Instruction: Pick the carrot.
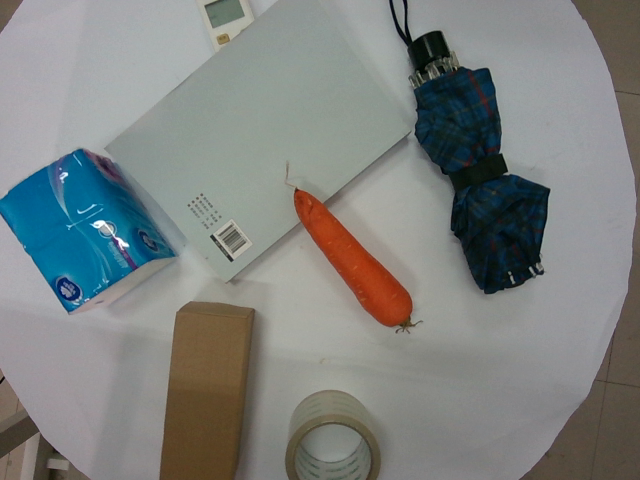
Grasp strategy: vertical